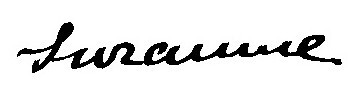
Signature of: suzanne eisendieck